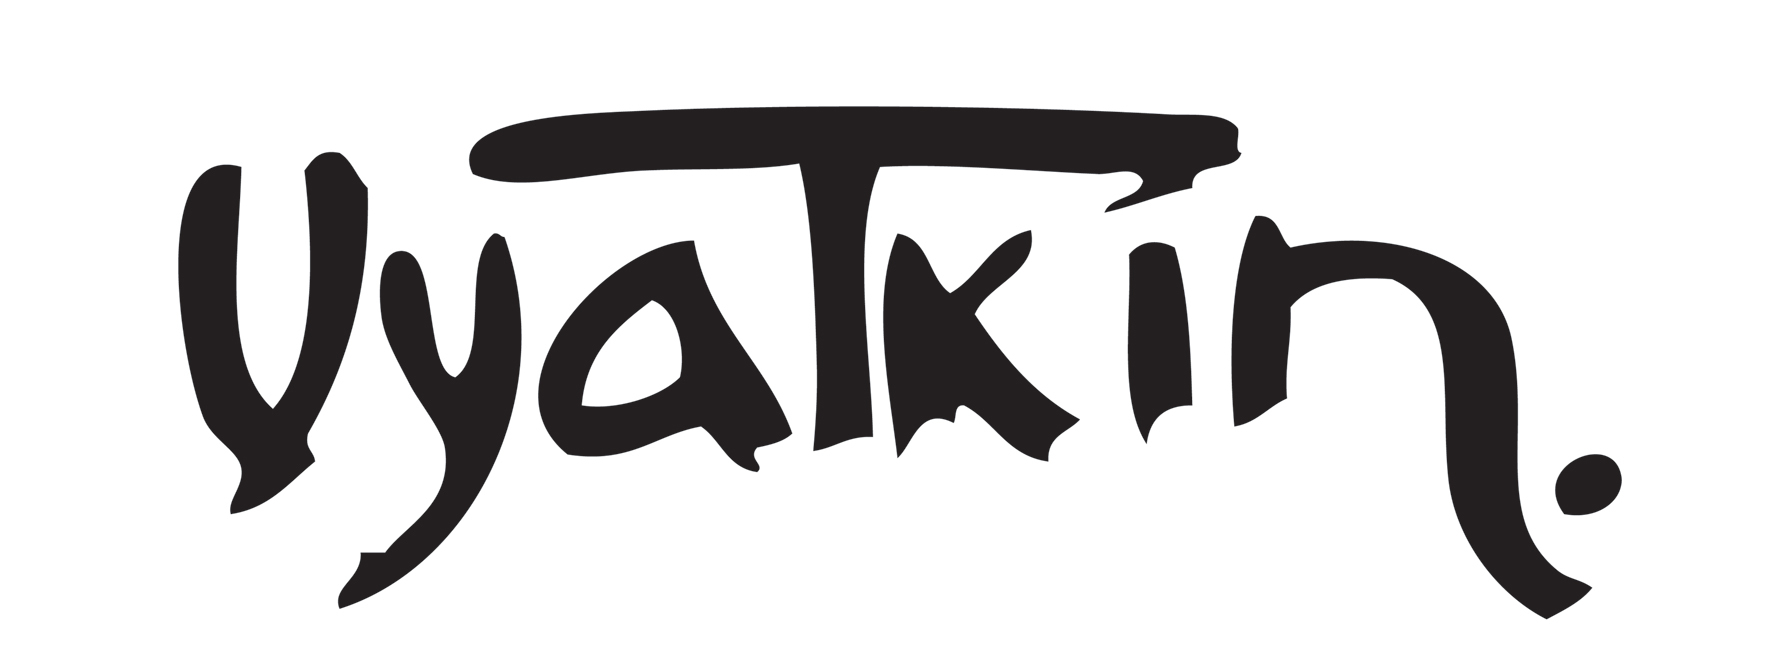
Signature of: q109494920